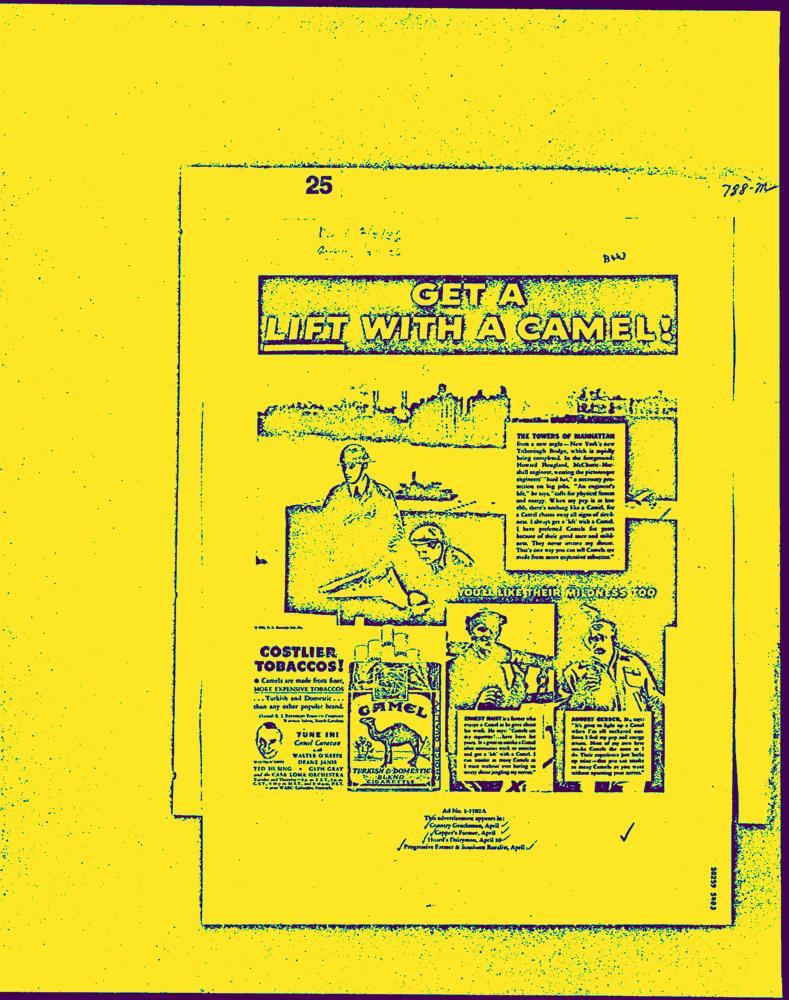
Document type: AD